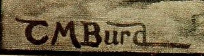
Signature of: clara miller burd